Question: What is the suspected problem?
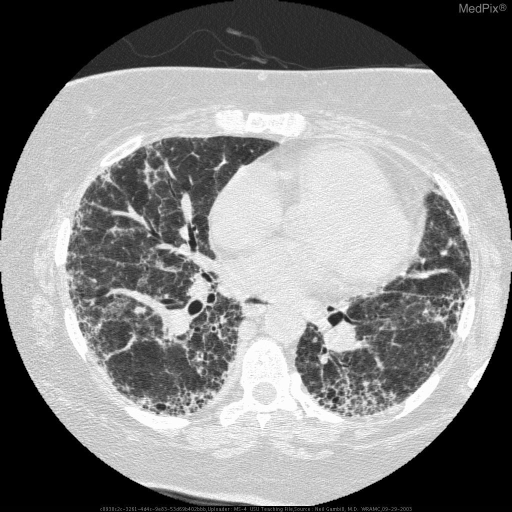
Answer: The findings suggest HRCT Chest: Peripheral/Basilar honeycombing, irregular Intralobular septal thickening, irregular Interlobular septal thickening, Patchy ground glass. HRCT Chest: Peripheral/Basilar honeycombing, irregular Intralobular septal thickening,  Patchy ground glass. The patient might have a history of 55 year old white female with PMH of HTN, CHF, PE, Anti-phoshpolipid antibody syndrome, admitted for 3mo Hx of SOB, acutely worsening over past week, now with O2 saturation of 75% at rest..